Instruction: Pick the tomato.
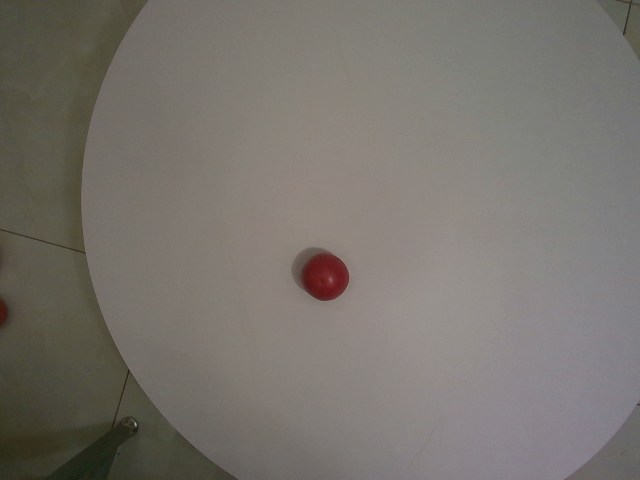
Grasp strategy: vertical